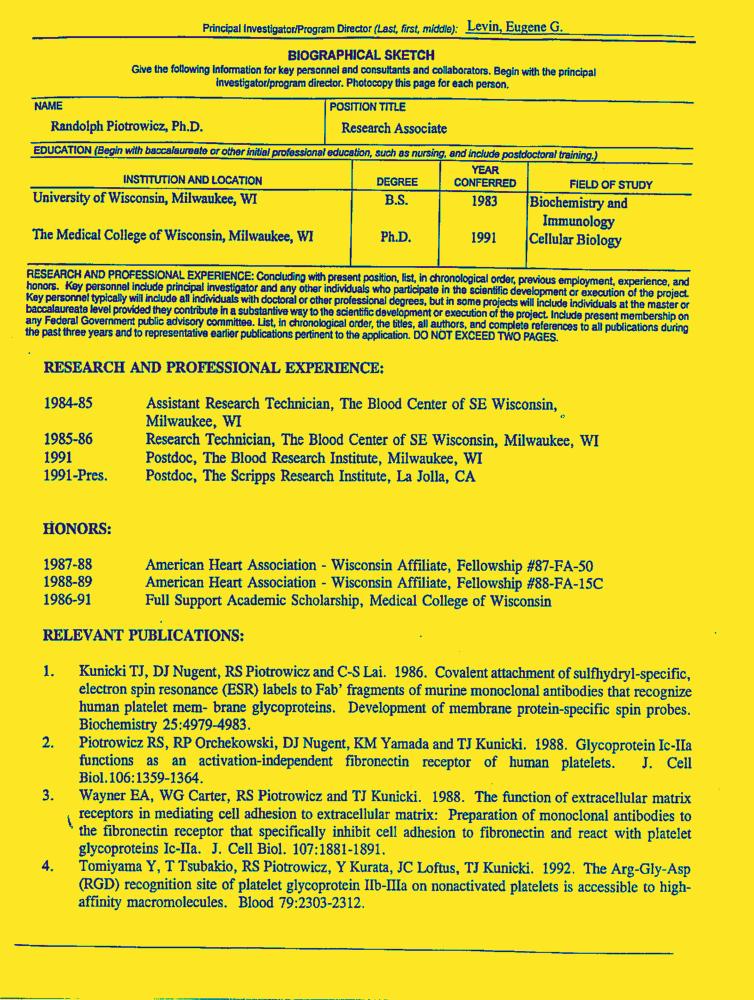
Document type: Resume-Doc